Patient: Female, age 33
The neonate's mother was 33 years old, gravida 1, para 1. Her Group B streptococcus test was negative. She had been healthy with no previous medical history and TB contact history; however, she developed a mild dry cough 1 week after delivery, experienced persistent general weakness, and was admitted to our medical intensive care unit because of altered mental status 24 days postpartum. Laboratory examinations indicated leukocytosis, thrombocytopenia, coagulopathy, acute hepatic failure, and acute renal failure. The HIV serology test was negative. A chest X-ray exhibited a miliary TB pattern (Figure 1E). A chest CT image displayed diffuse interlobular and intralobular septal thickening with ground-glass opacities (Figure 1F). Because her neonate was highly suspected to have TB infection at that time, acid-fast staining and TB polymerase chain reaction (PCR) of the sputum were performed. Both tests were strongly positive. The mother was administered anti-TB therapy immediately, but she died 3 days after hospitalization. M. tuberculosis infection was confirmed through sputum culture.
Keywords: mycobacterium tuberculosis complex, t-helper 2 cells, congenital tuberculosis, mortality rate, neonatal fever
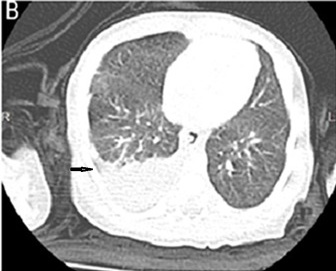
Image caption: (B) Chest CT image depicting a large amount of pleural effusion in the right lung.